Question: What type of tax is indicated in the document, personal property or real estate?
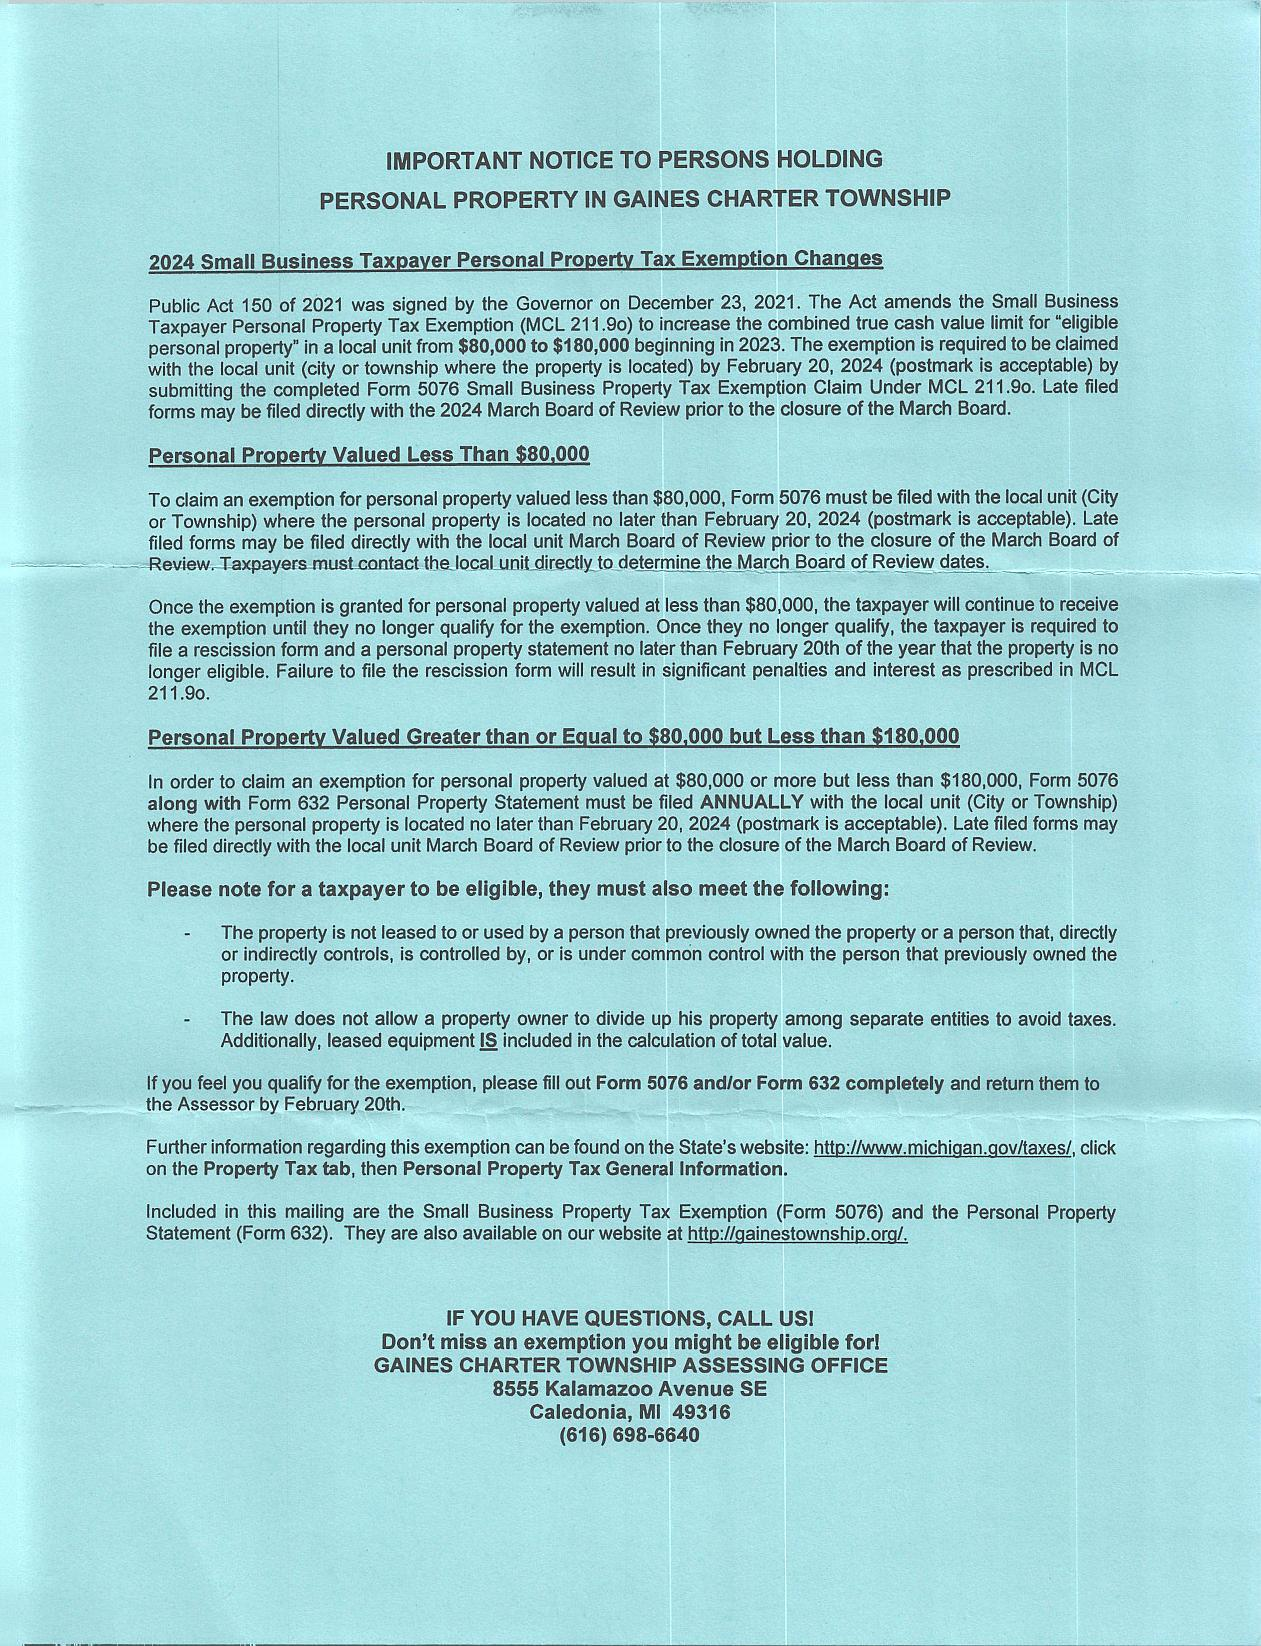
Answer: "Personal Property Tax"